Question: What was observed in the imaging?
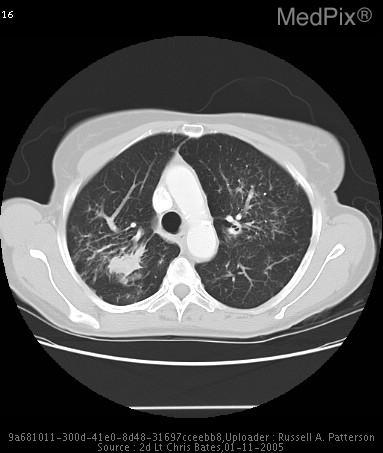
Answer: The imaging shows 1. The parenchyma of the lung demonstrates bilateral upper lobe predominant fibrotic changes with interlobular septal thickening. 2.  Numerous 1 cm nodular densities with in the periphery.
3.  As well as dominant fibrotic masses at the end of the bronchovascular bundle on the right side seen best on image #16 measuring 3.6 cm x 1.7 cm and on the left upper lobe seen best on image #10 measuring 2.4 cm X 1.8 cm with associated traction bronchiectasis, as well as some sparse areas of effected regions within the superior segments of the lower lobes bilaterally as well as the right middle lobe, which appears to have not changed significantly in comparison with the prior CT scan performed on 27 Feb 2002.
4.  No evidence of pleural effusion or pneumothorax.
5.  Mediastinum demonstrates no evidence of lymphadenopathy pathologic by size criteria.
6.  No evidence of axillary lymphadenopathy pathologic by size criteria. Sarcoidosis.